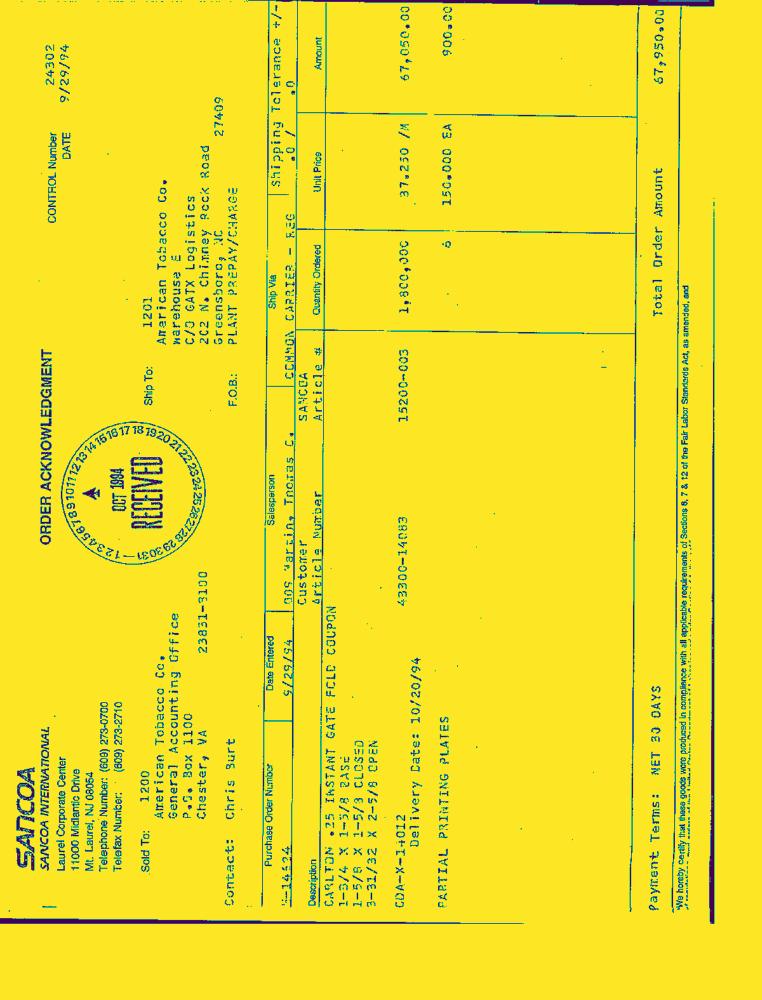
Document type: Invoice-Doc